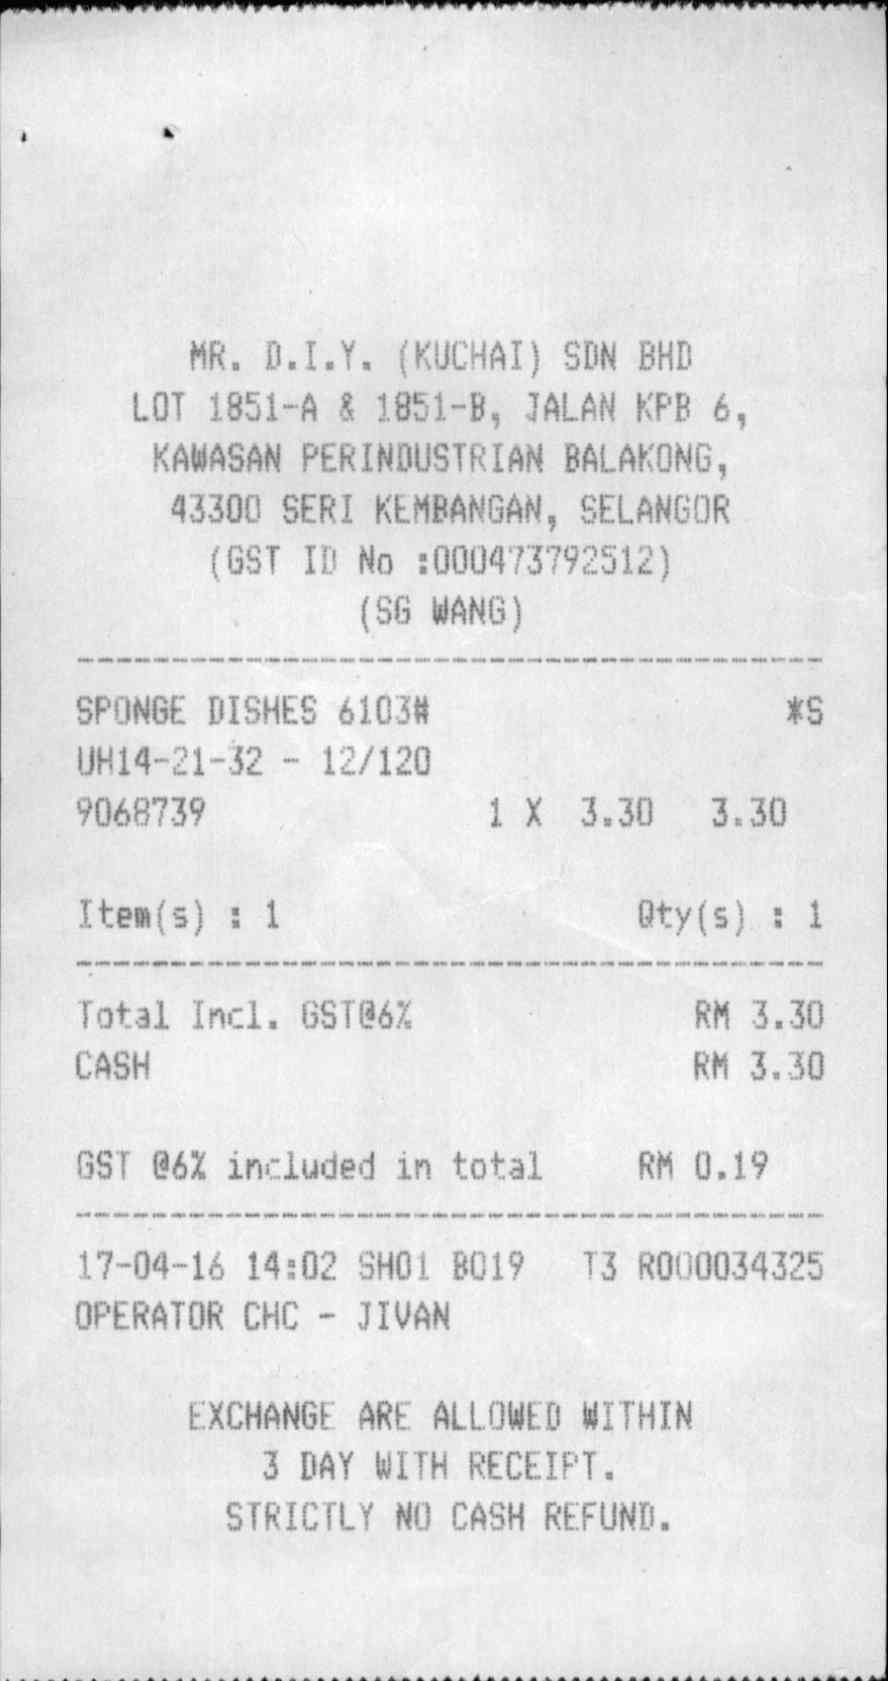
MR. D.I.Y. (KUCHAI) SDN BHD
LOT 1851-A & 1851-B, JALAN KPB 6,
KAWASAN PERINDUSTRIAN BALAKONG,
43300 SERI KEMBANGAN, SELANGOR
(GST ID NO :000473792512)
(SG WANG)
SPONGE DISHES 6103#
*S
UH14-21-32 - 12/120
9068739
1 X
ITEM(S) : 1
QTY(S) : 1
TOTAL INCL. GST@6%
RM 3.30
CASH
RM 3.30
GST @6% INCLUDED IN TOTAL
17-04-16 14:02 SH01 B019
OPERATOR CHC - JIVAN
EXCHANGE ARE ALLOWED WITHIN
3 DAY WITH RECEIPT.
STRICTLY NO CASH REFUND.
3.30
3.30
RM 0.19
T3 R000034325